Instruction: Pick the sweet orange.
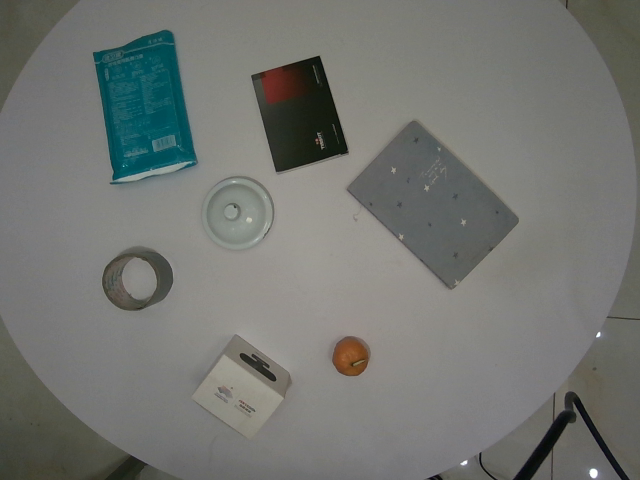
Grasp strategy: vertical